Question: Which state is mentioned in the document?
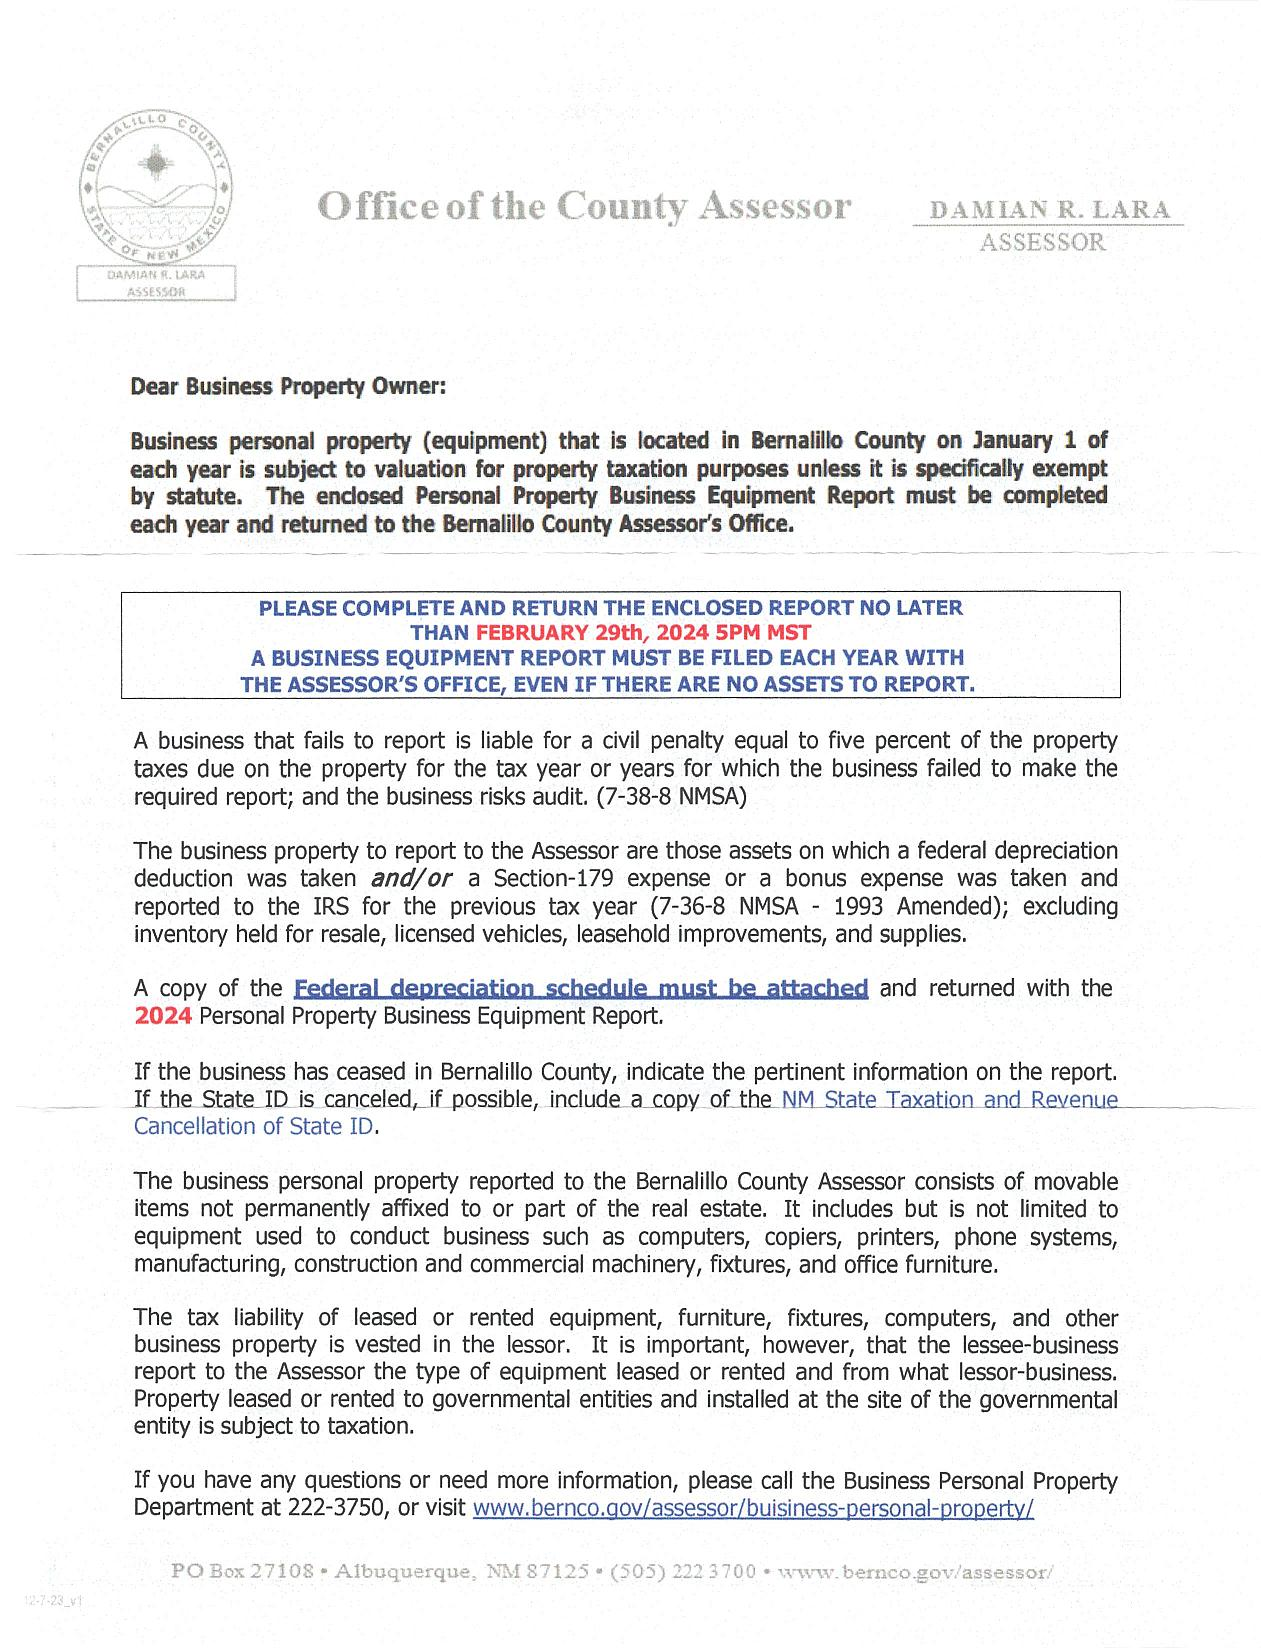
Answer: "New Mexico"